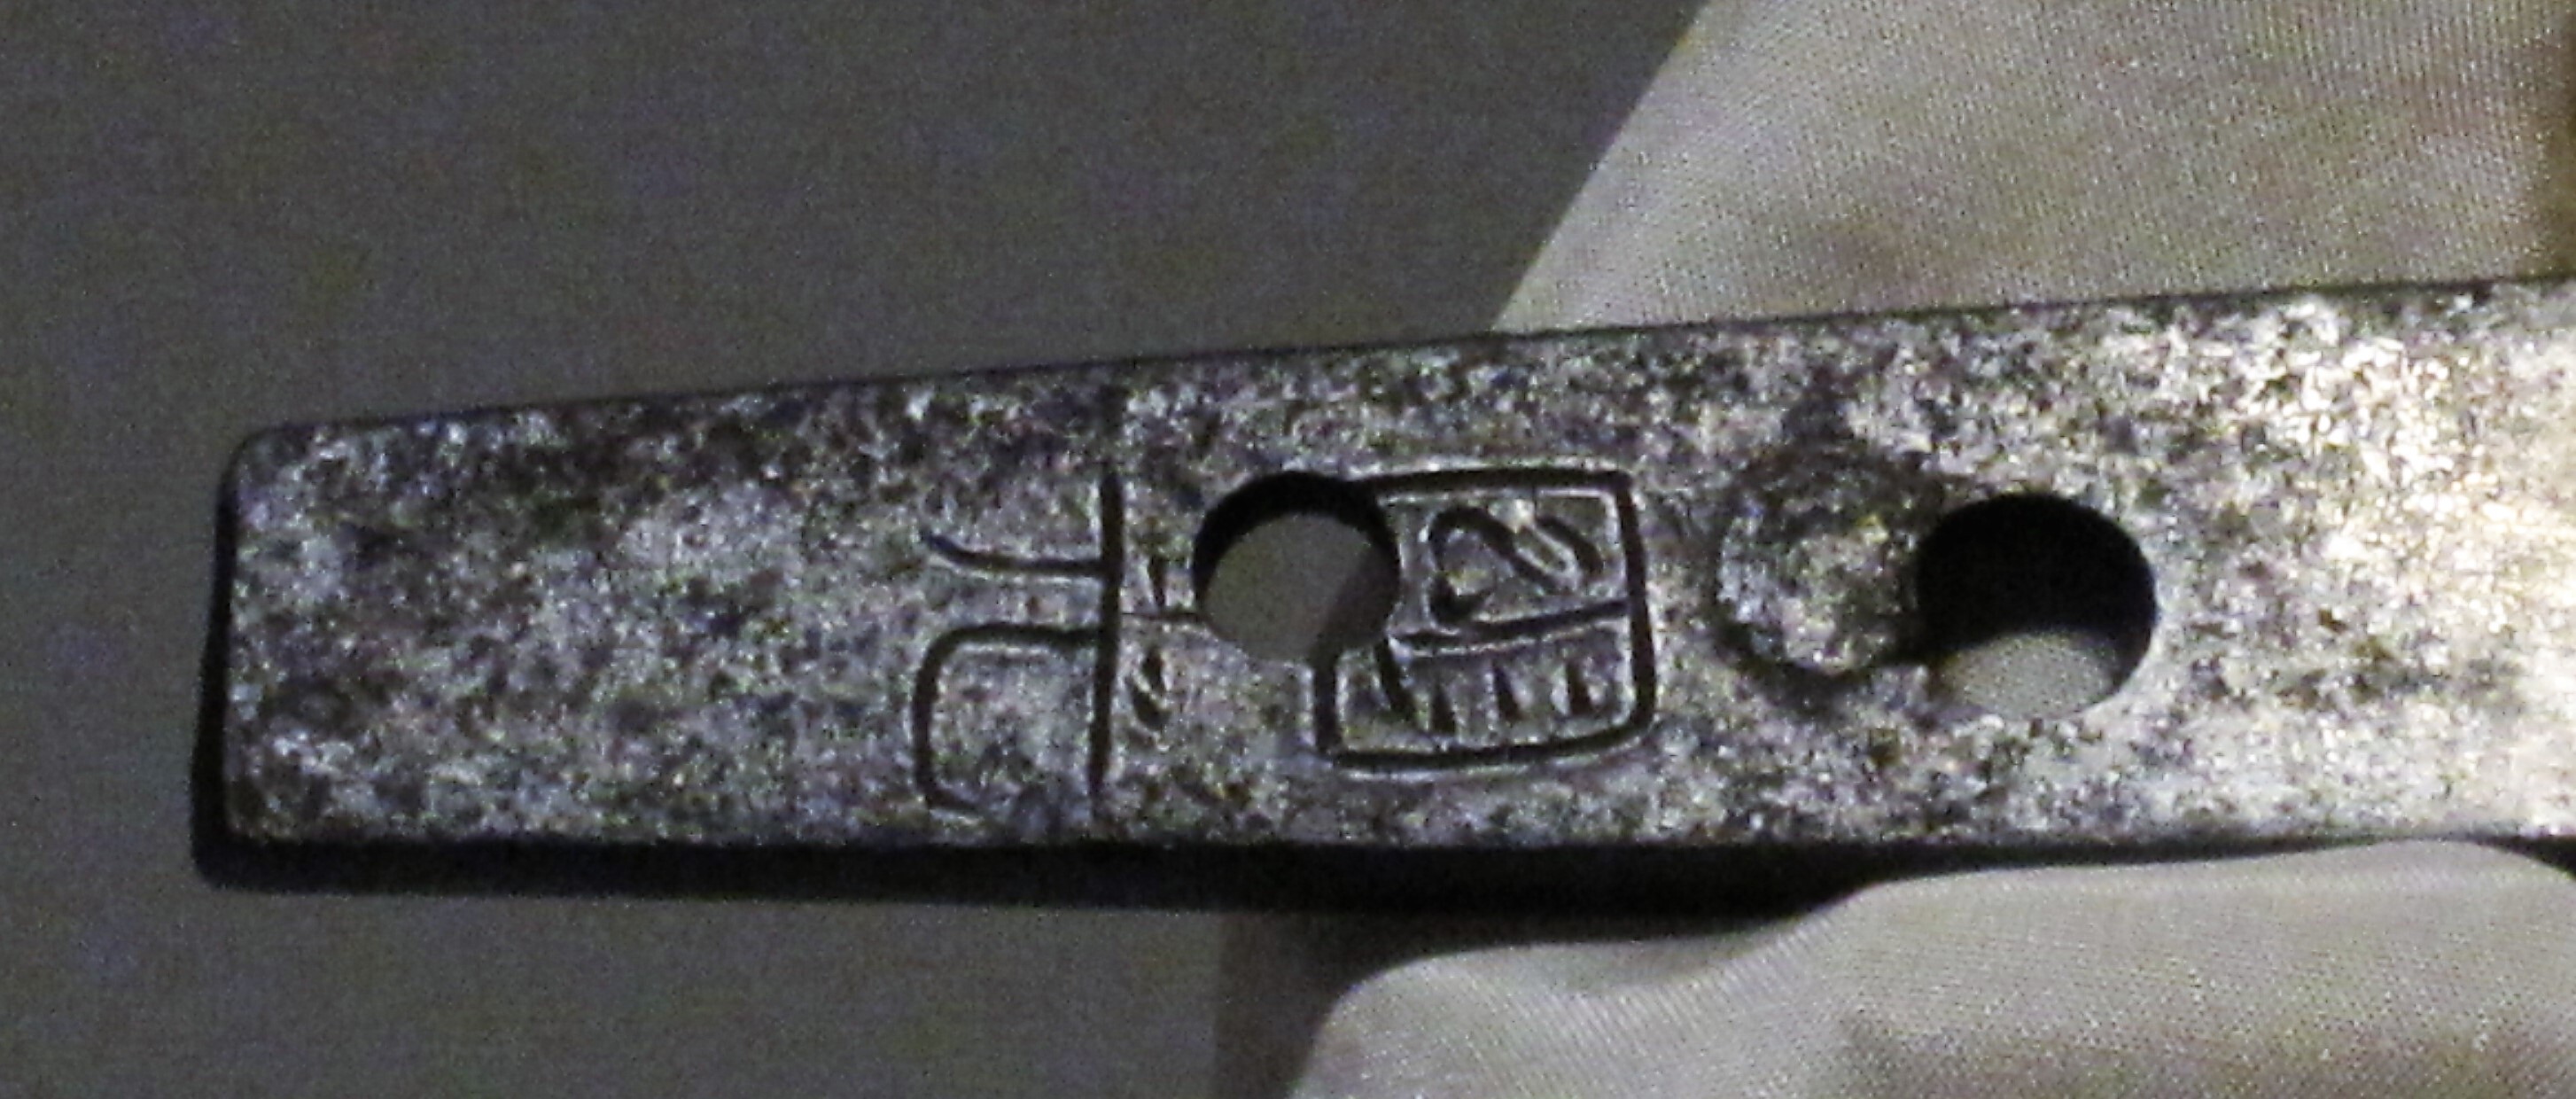
Signature of: shintōgo kunimitsu